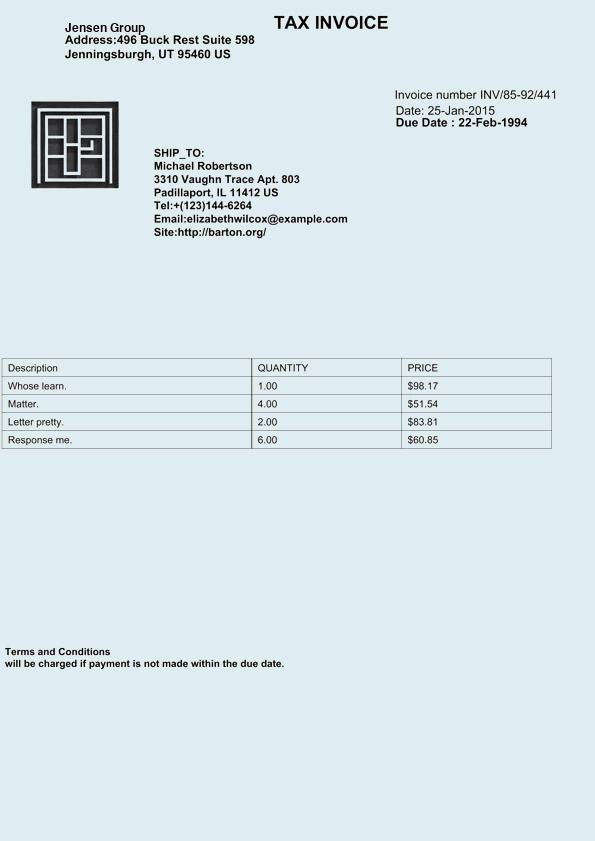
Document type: Invoice